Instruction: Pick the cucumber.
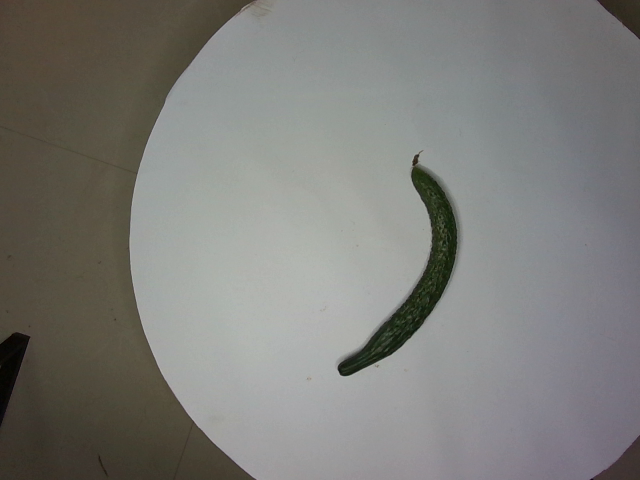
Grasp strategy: vertical